Question: What was observed in the imaging?
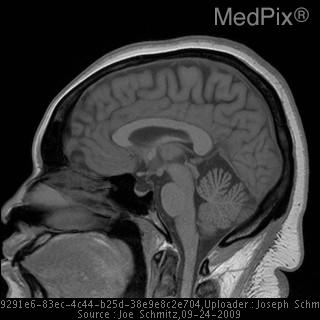
Answer: The imaging shows •  Increased fluid within the optic nerve sheaths
•  Partially empty sella
•  Slight flattening of the posterior aspect of the left globe at the optic nerve insertion Partially empty sella. No evidence of hydrocephalus or intracranial mass lesion..